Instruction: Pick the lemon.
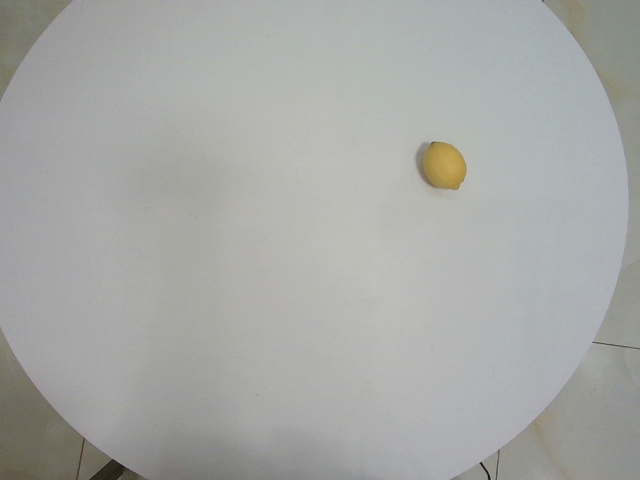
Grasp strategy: vertical